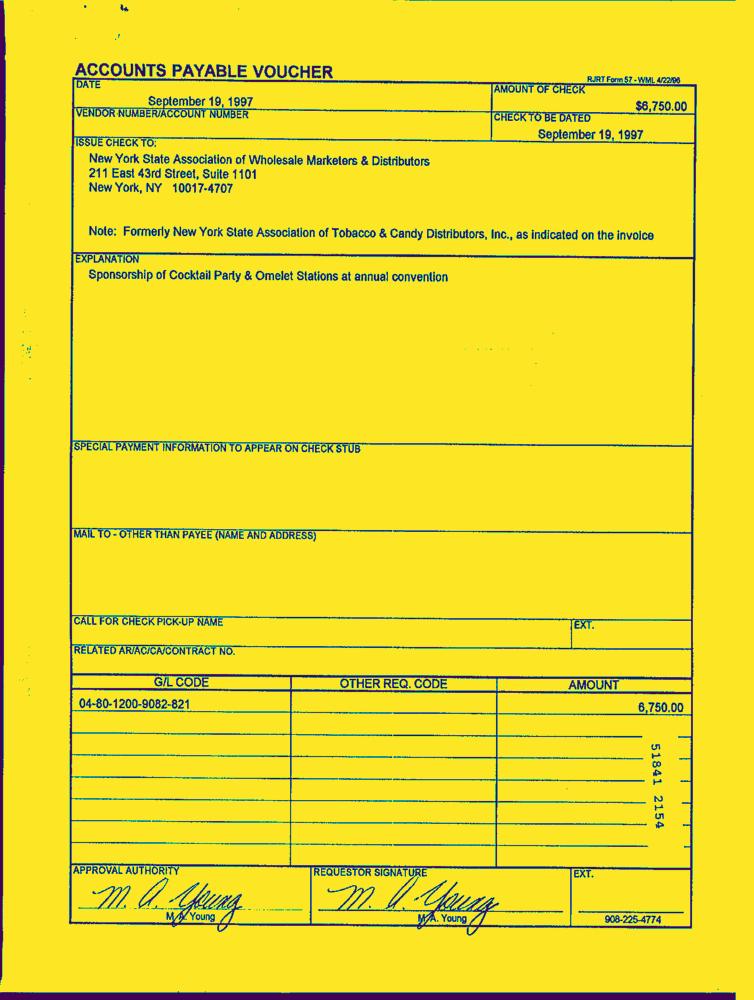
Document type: Invoice-Doc